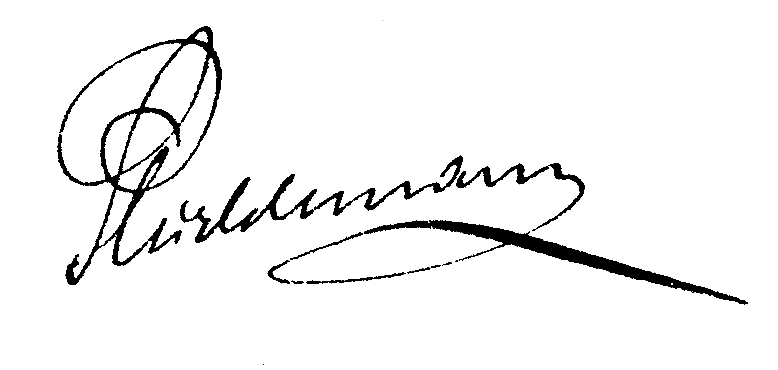
Signature of: richard plüddemann